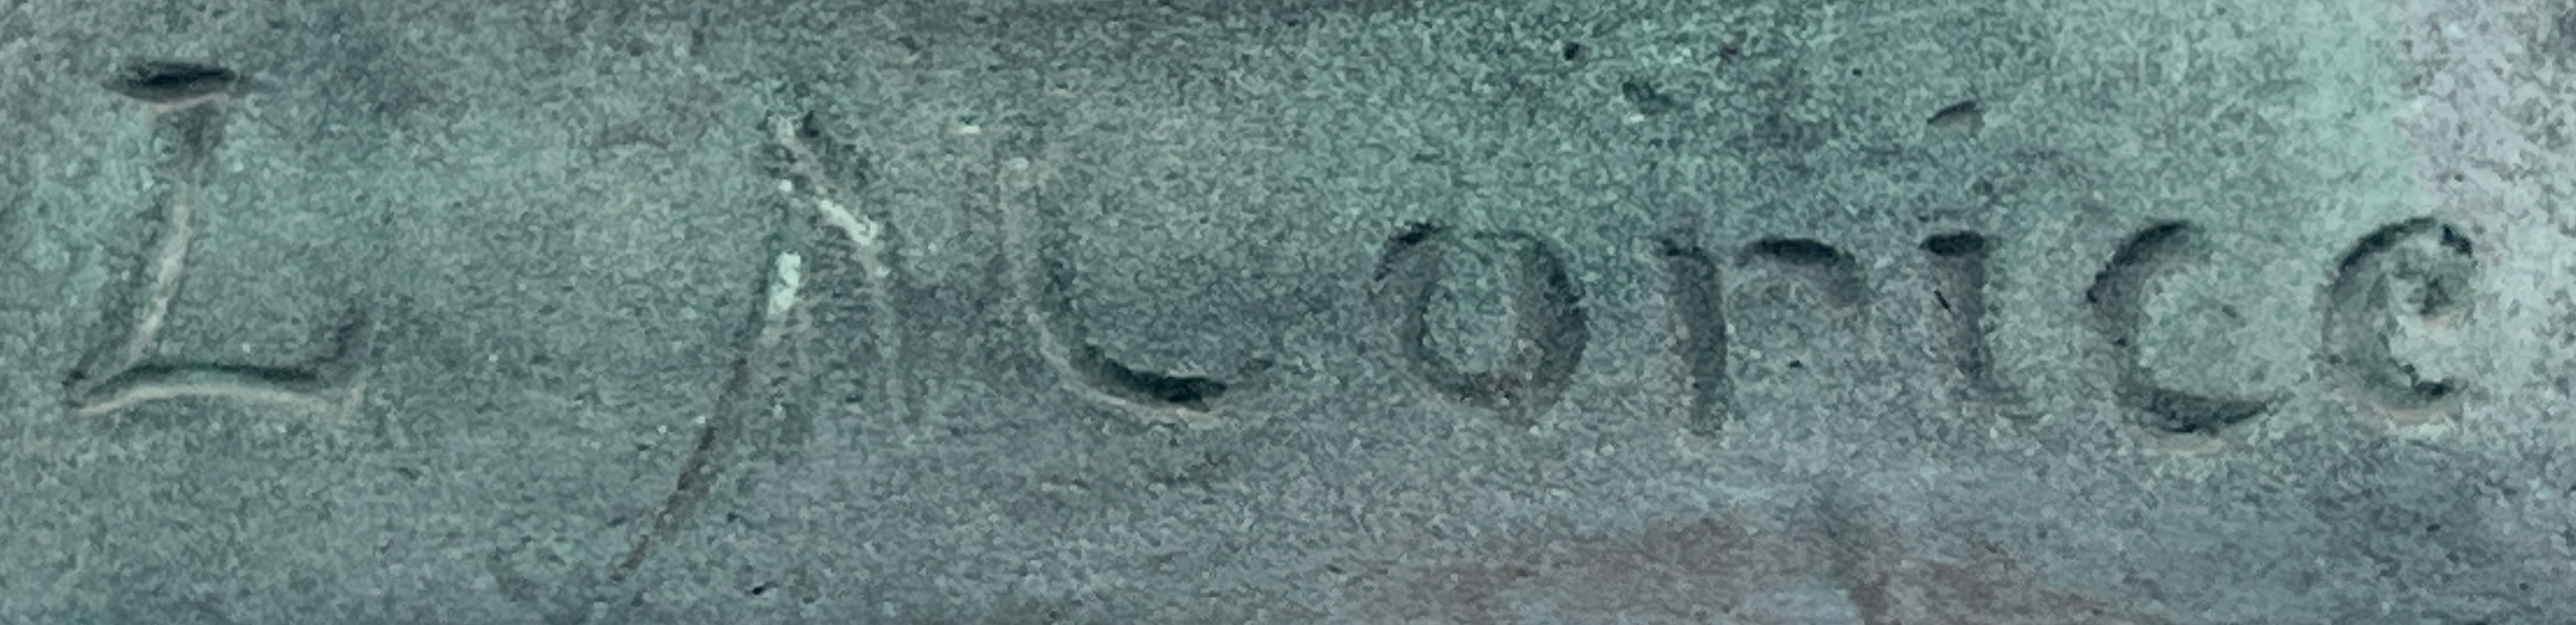
Signature of: léopold morice